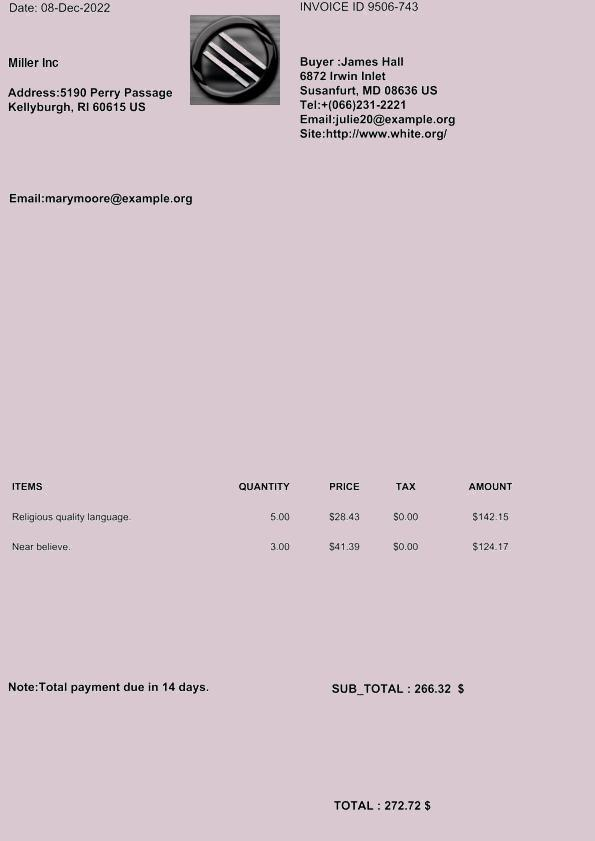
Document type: Invoice